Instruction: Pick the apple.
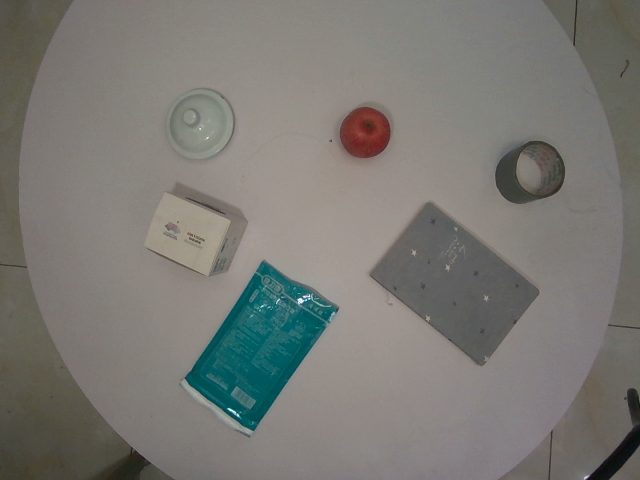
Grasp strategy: vertical